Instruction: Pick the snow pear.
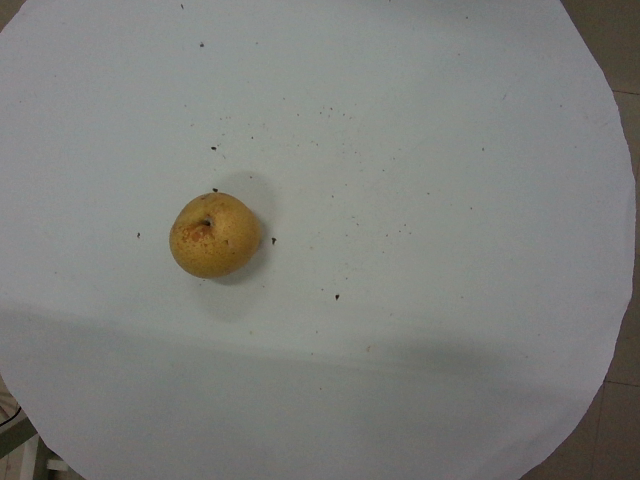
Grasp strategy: vertical